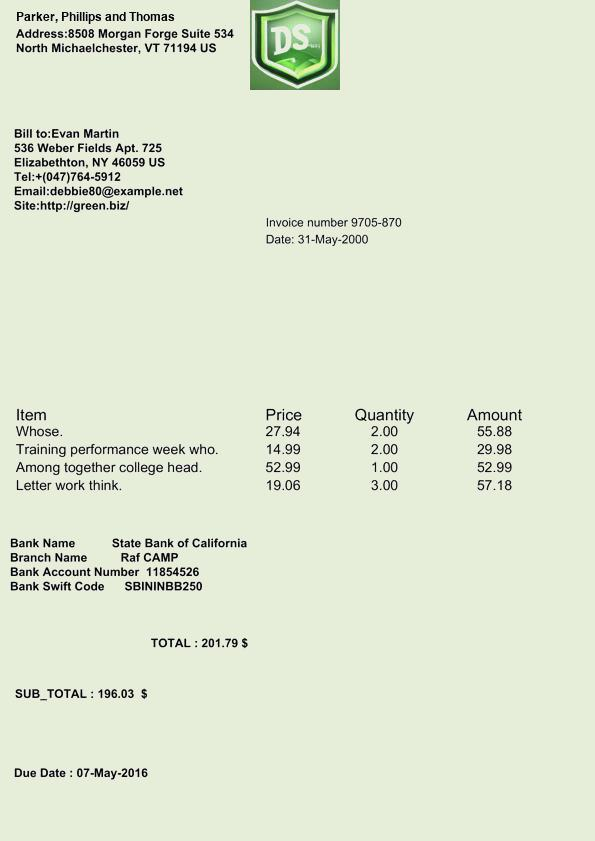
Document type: Invoice